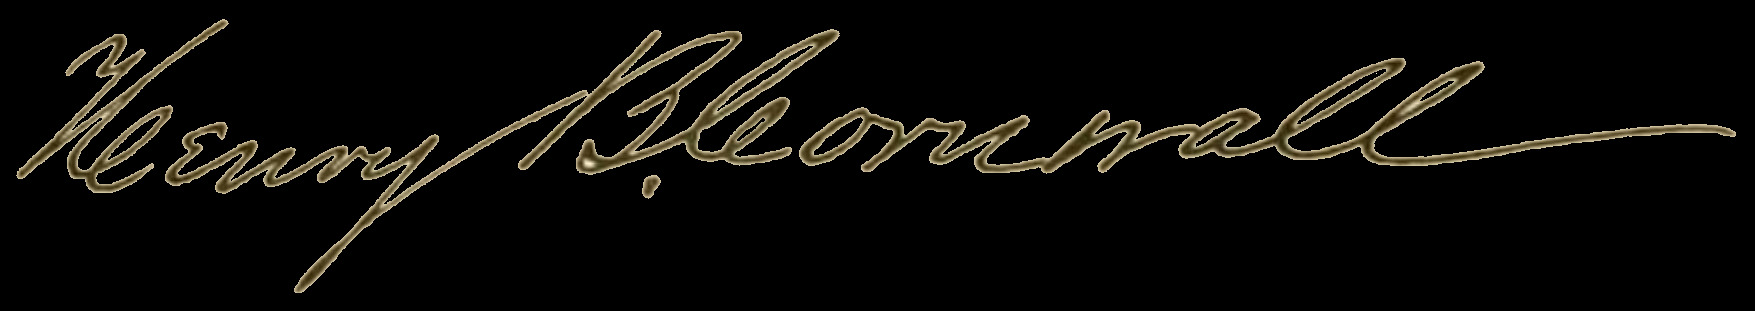
Signature of: henry bedinger cornwall